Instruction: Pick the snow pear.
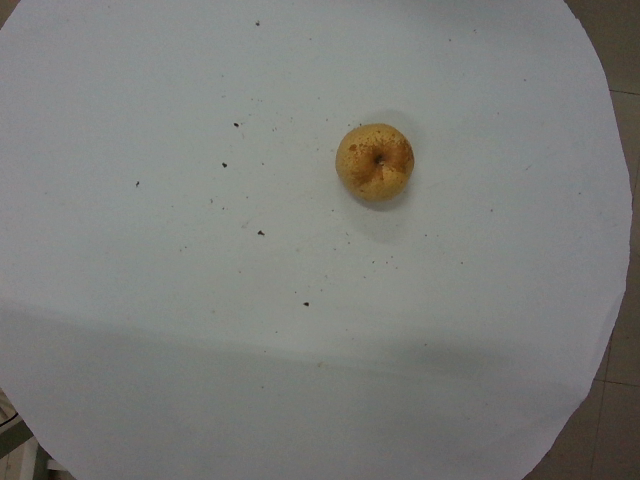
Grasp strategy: vertical